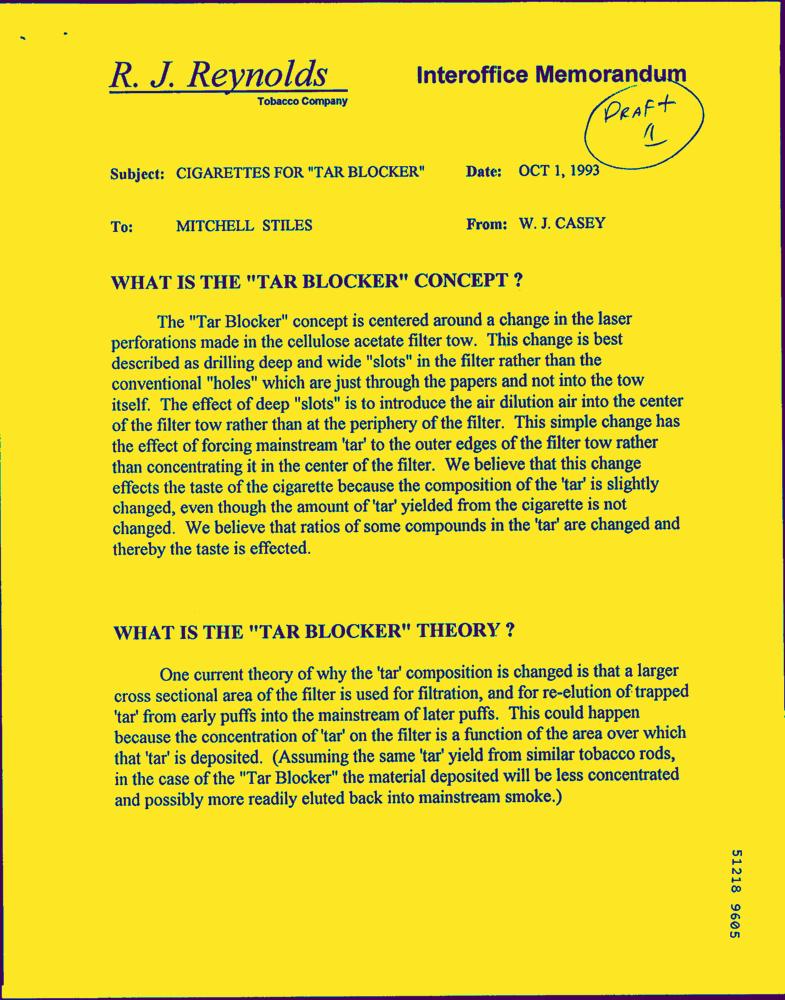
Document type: Letter-Doc